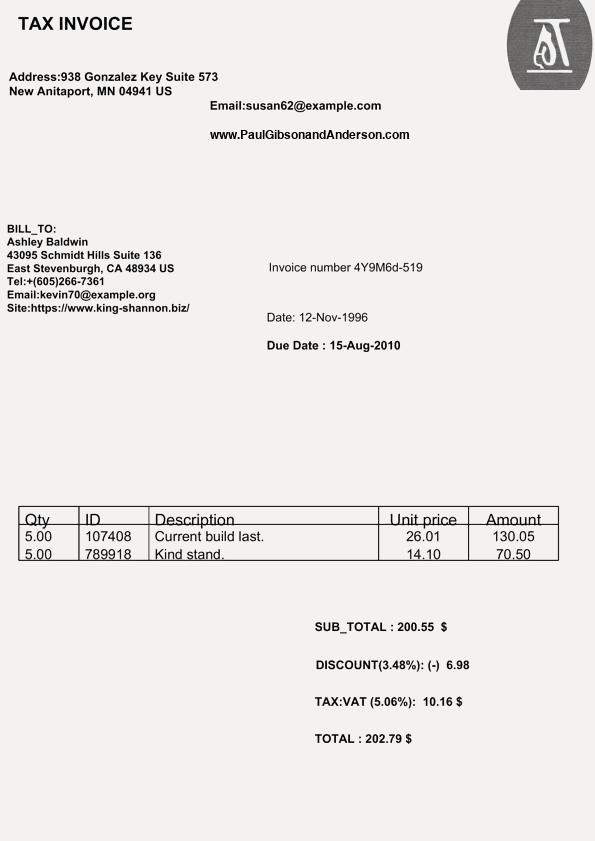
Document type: Invoice